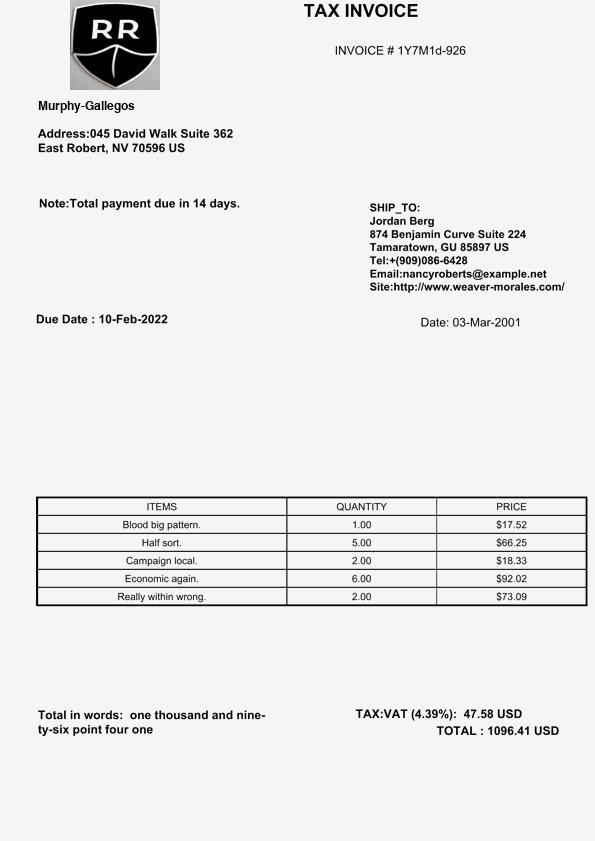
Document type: Invoice